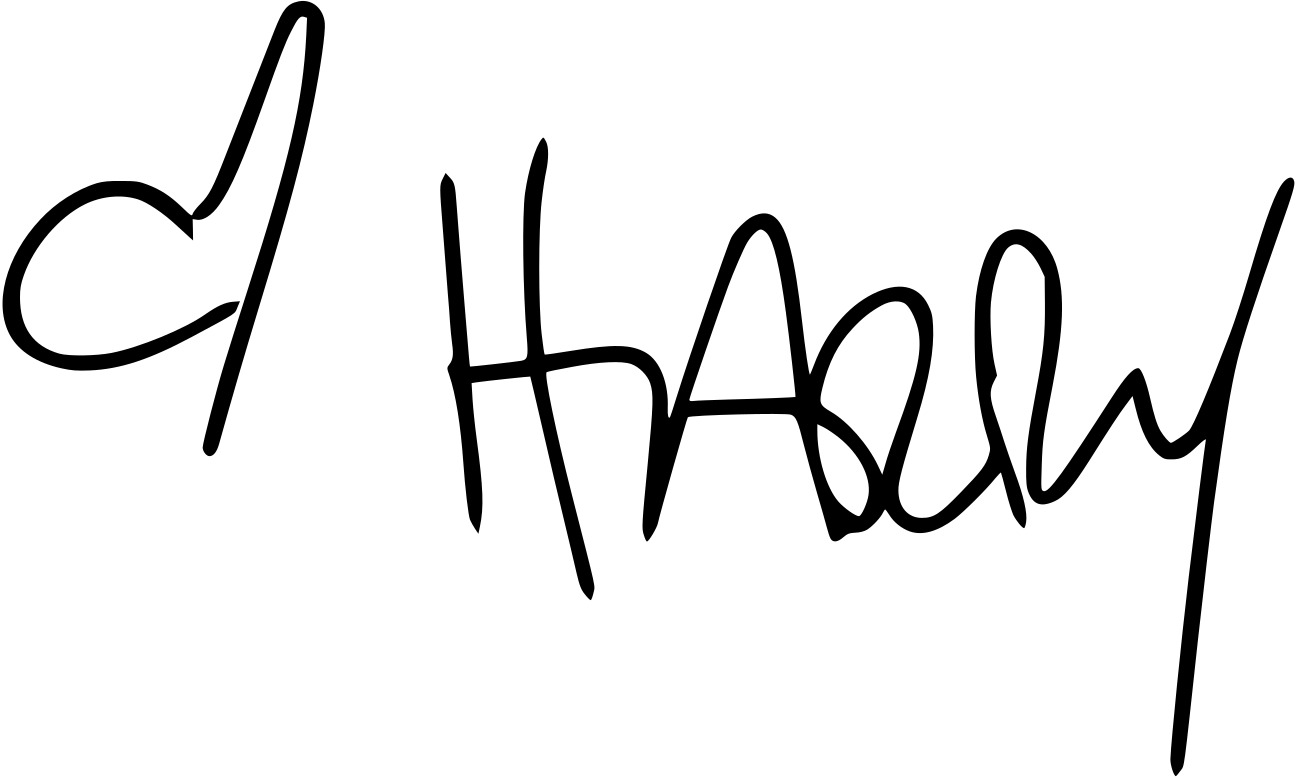
Signature of: harry styles